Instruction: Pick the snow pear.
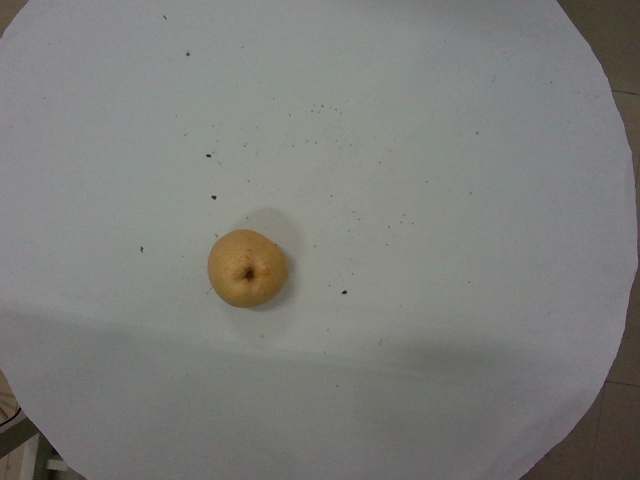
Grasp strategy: vertical